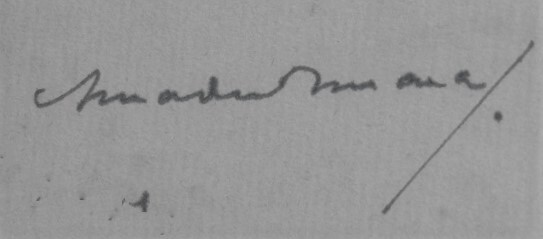
Signature of: amadeu amaral